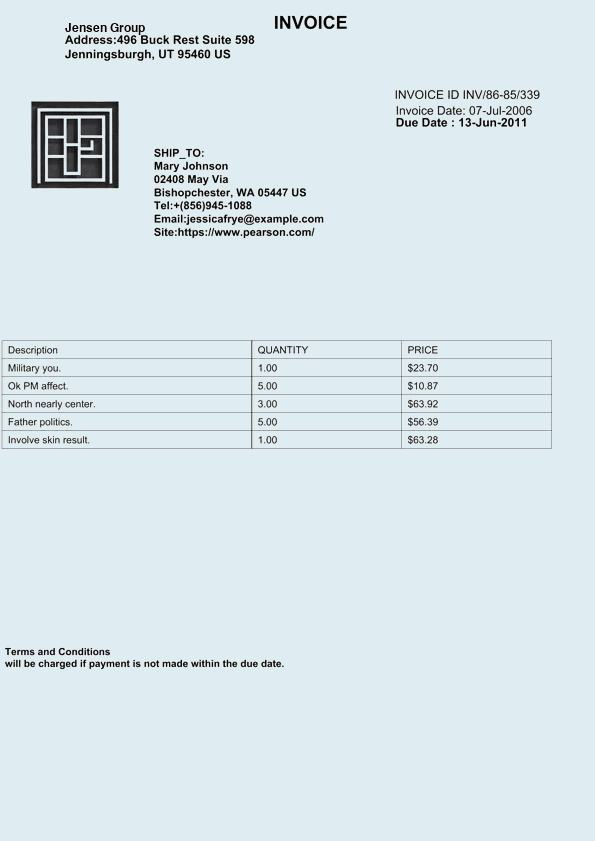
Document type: Invoice